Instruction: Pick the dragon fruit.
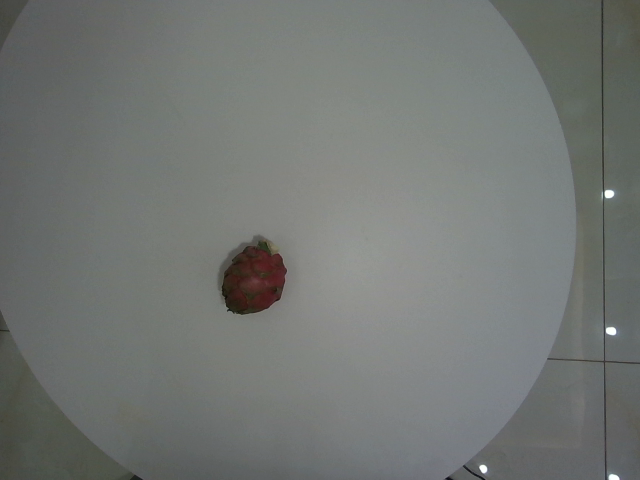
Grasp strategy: vertical